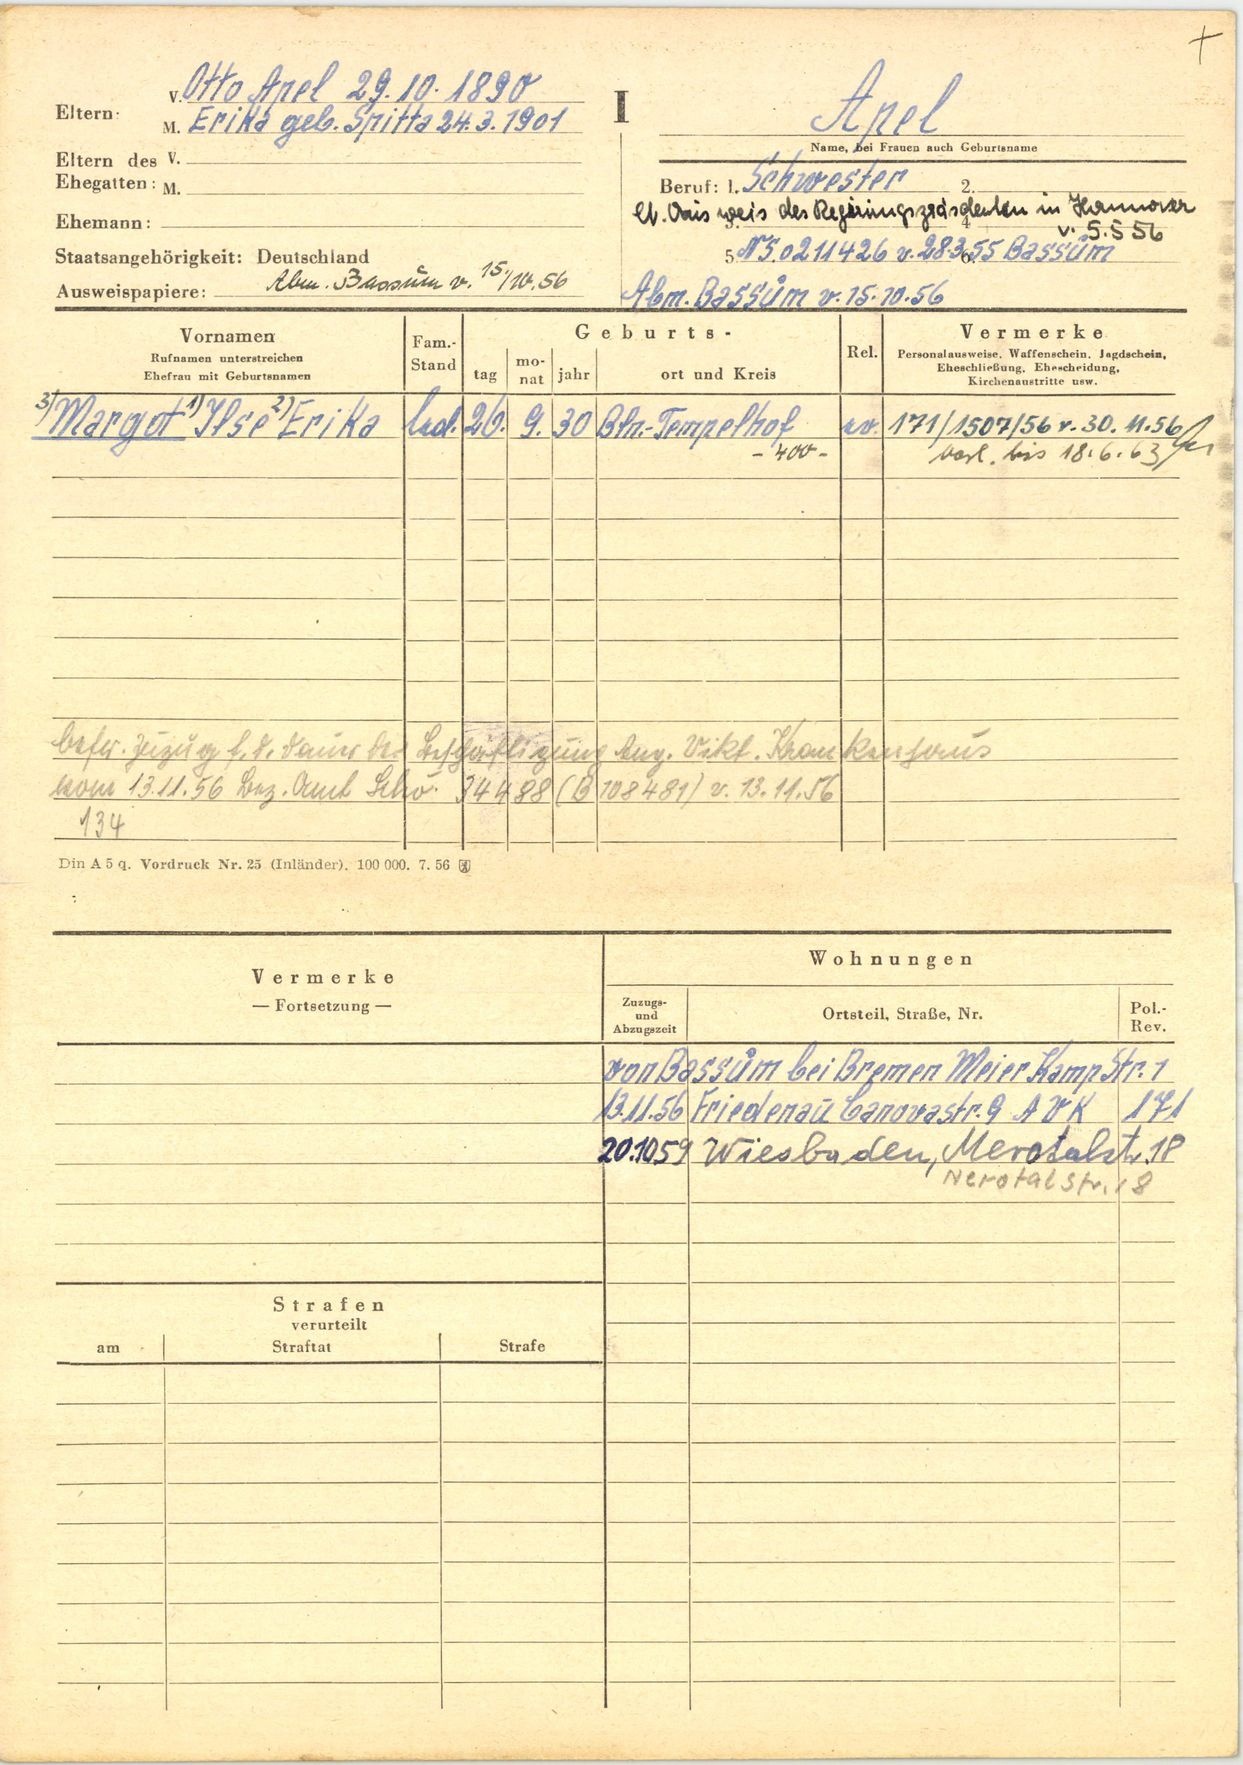
Apel